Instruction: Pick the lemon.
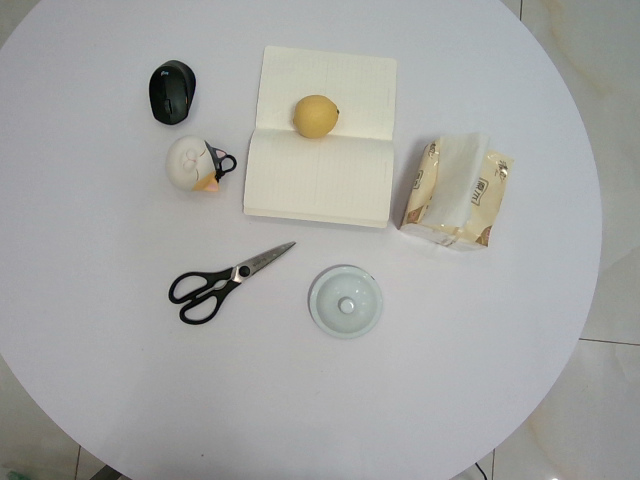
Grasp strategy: vertical